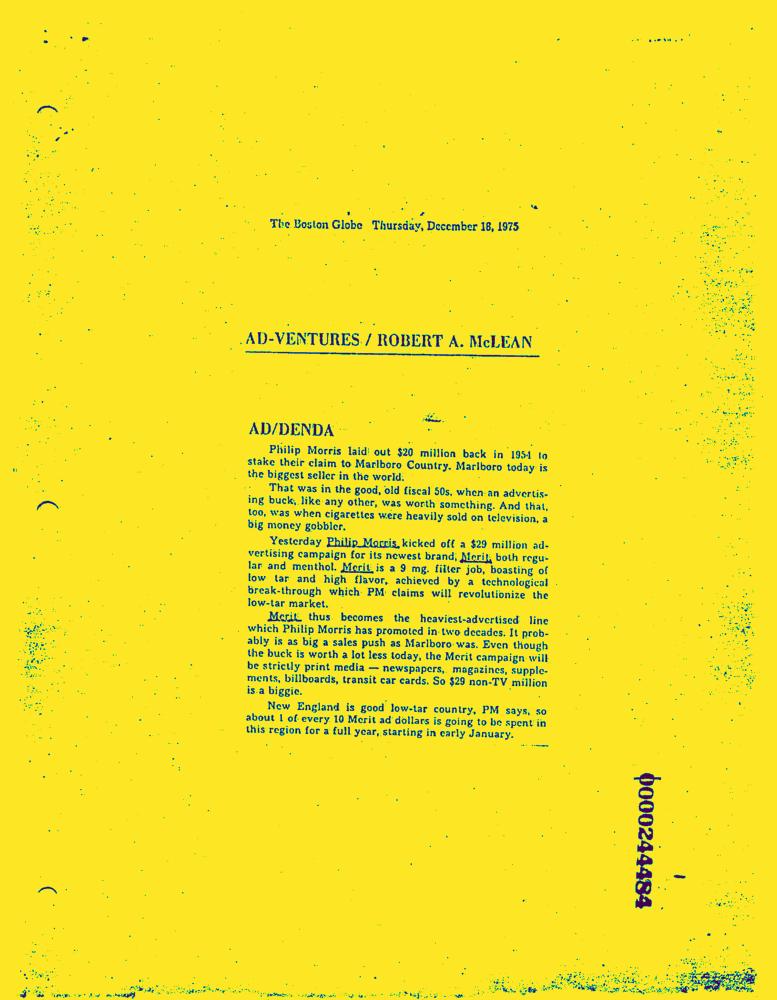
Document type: News-Article